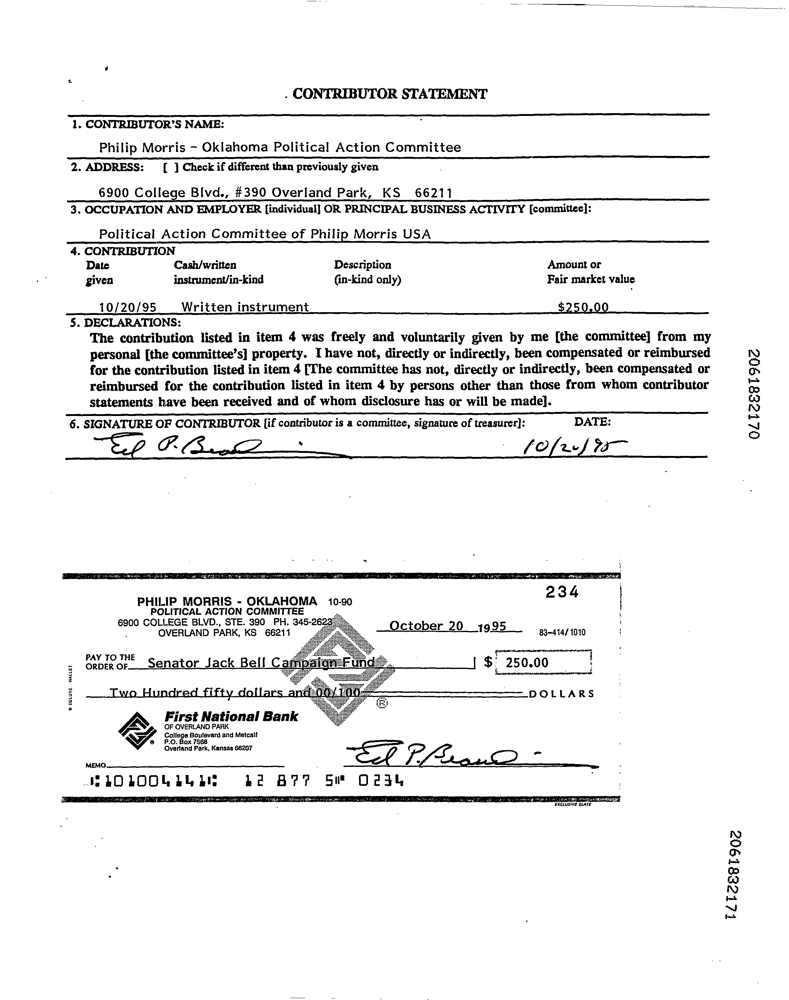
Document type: Invoice